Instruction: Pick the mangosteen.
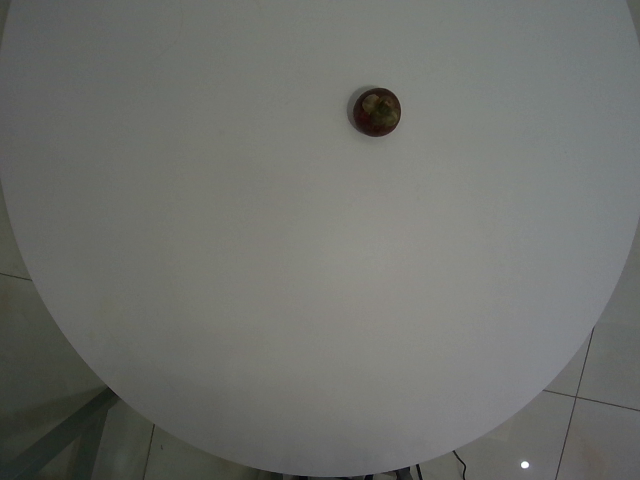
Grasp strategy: vertical